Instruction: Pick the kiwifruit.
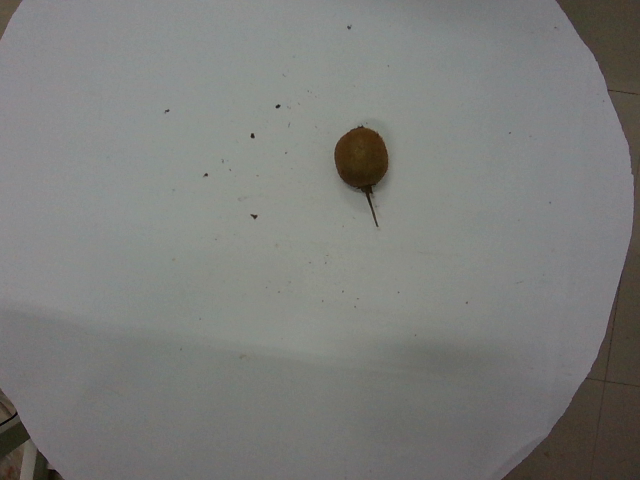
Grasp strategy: vertical